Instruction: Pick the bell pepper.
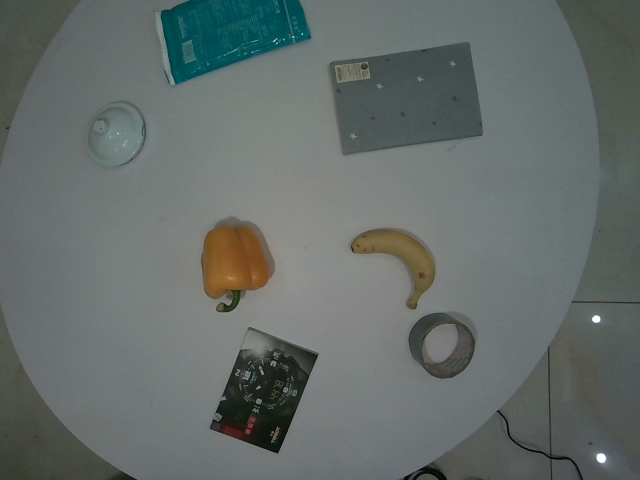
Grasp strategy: vertical